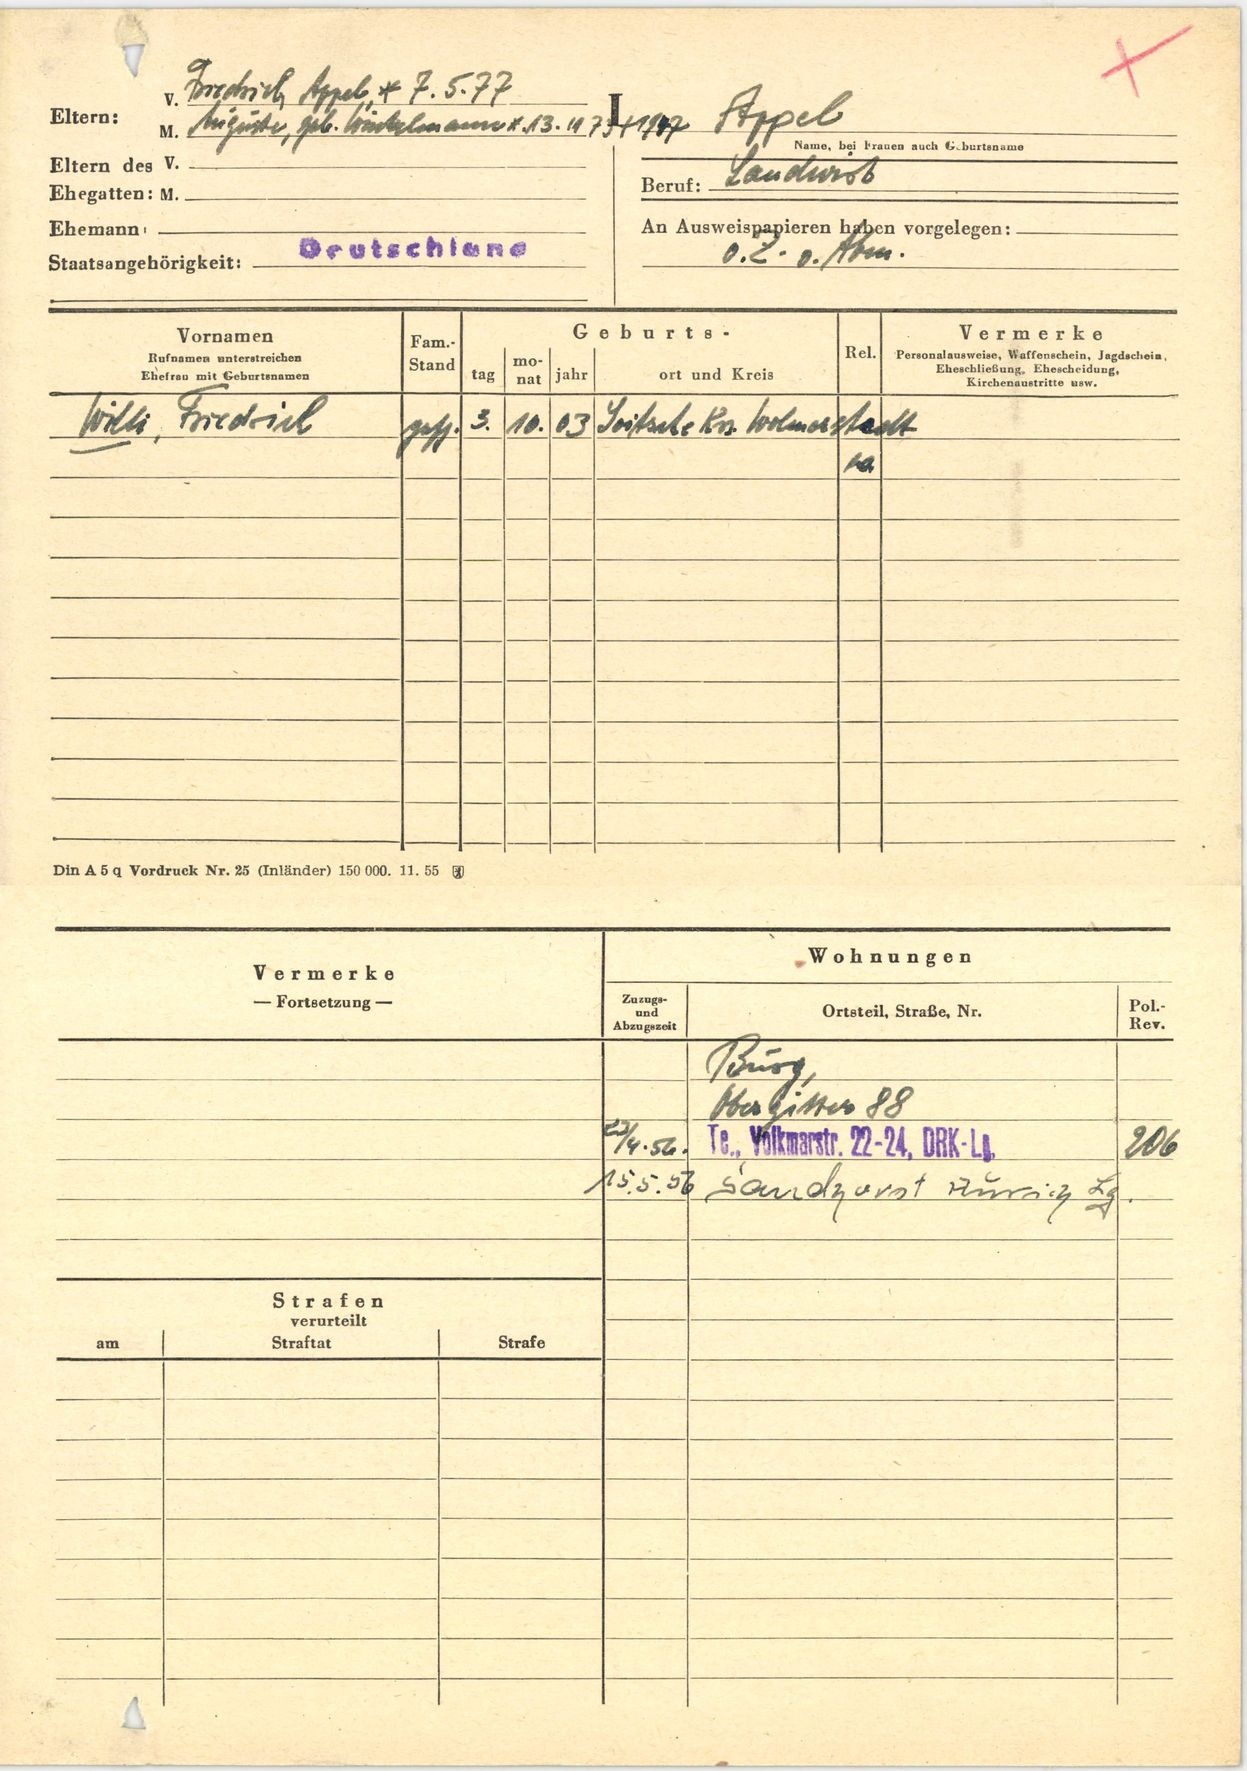
Appel